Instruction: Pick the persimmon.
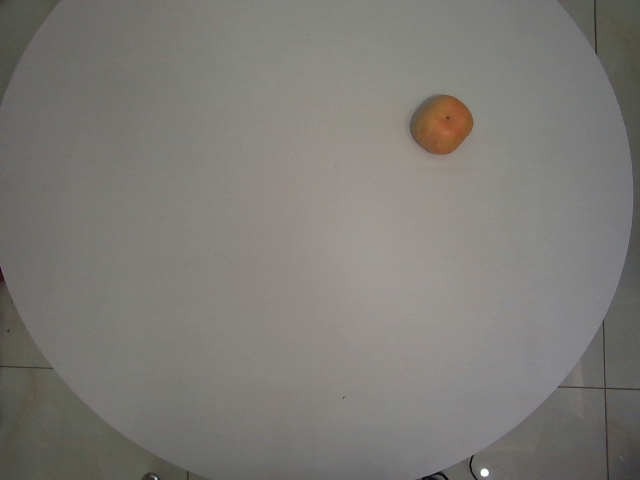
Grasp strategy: vertical